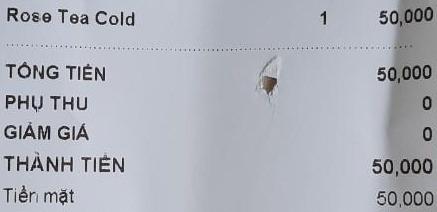
<table>
<tr>
<td>Rose Tea Cold</td>
<td>1</td>
<td>50,000</td>
</tr>
</table>
TỔNG TIỀN 50,000
PHỤ THU 0
GIẢM GIÁ 0
THÀNH TIỀN 50,000
Tiền mặt 50,000